Question: What is the potential diagnosis?
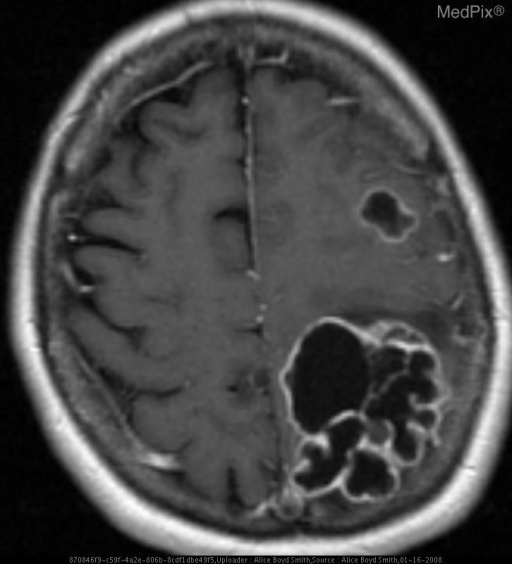
Answer: The possible diagnosis includes Given the marked hyperintensity on T2 and history of chondrosarcoma, this is the most likely diagnosis.  Metastases from other locations could also be in the differential..